Question: What is the name of the tenant mentioned in the document?
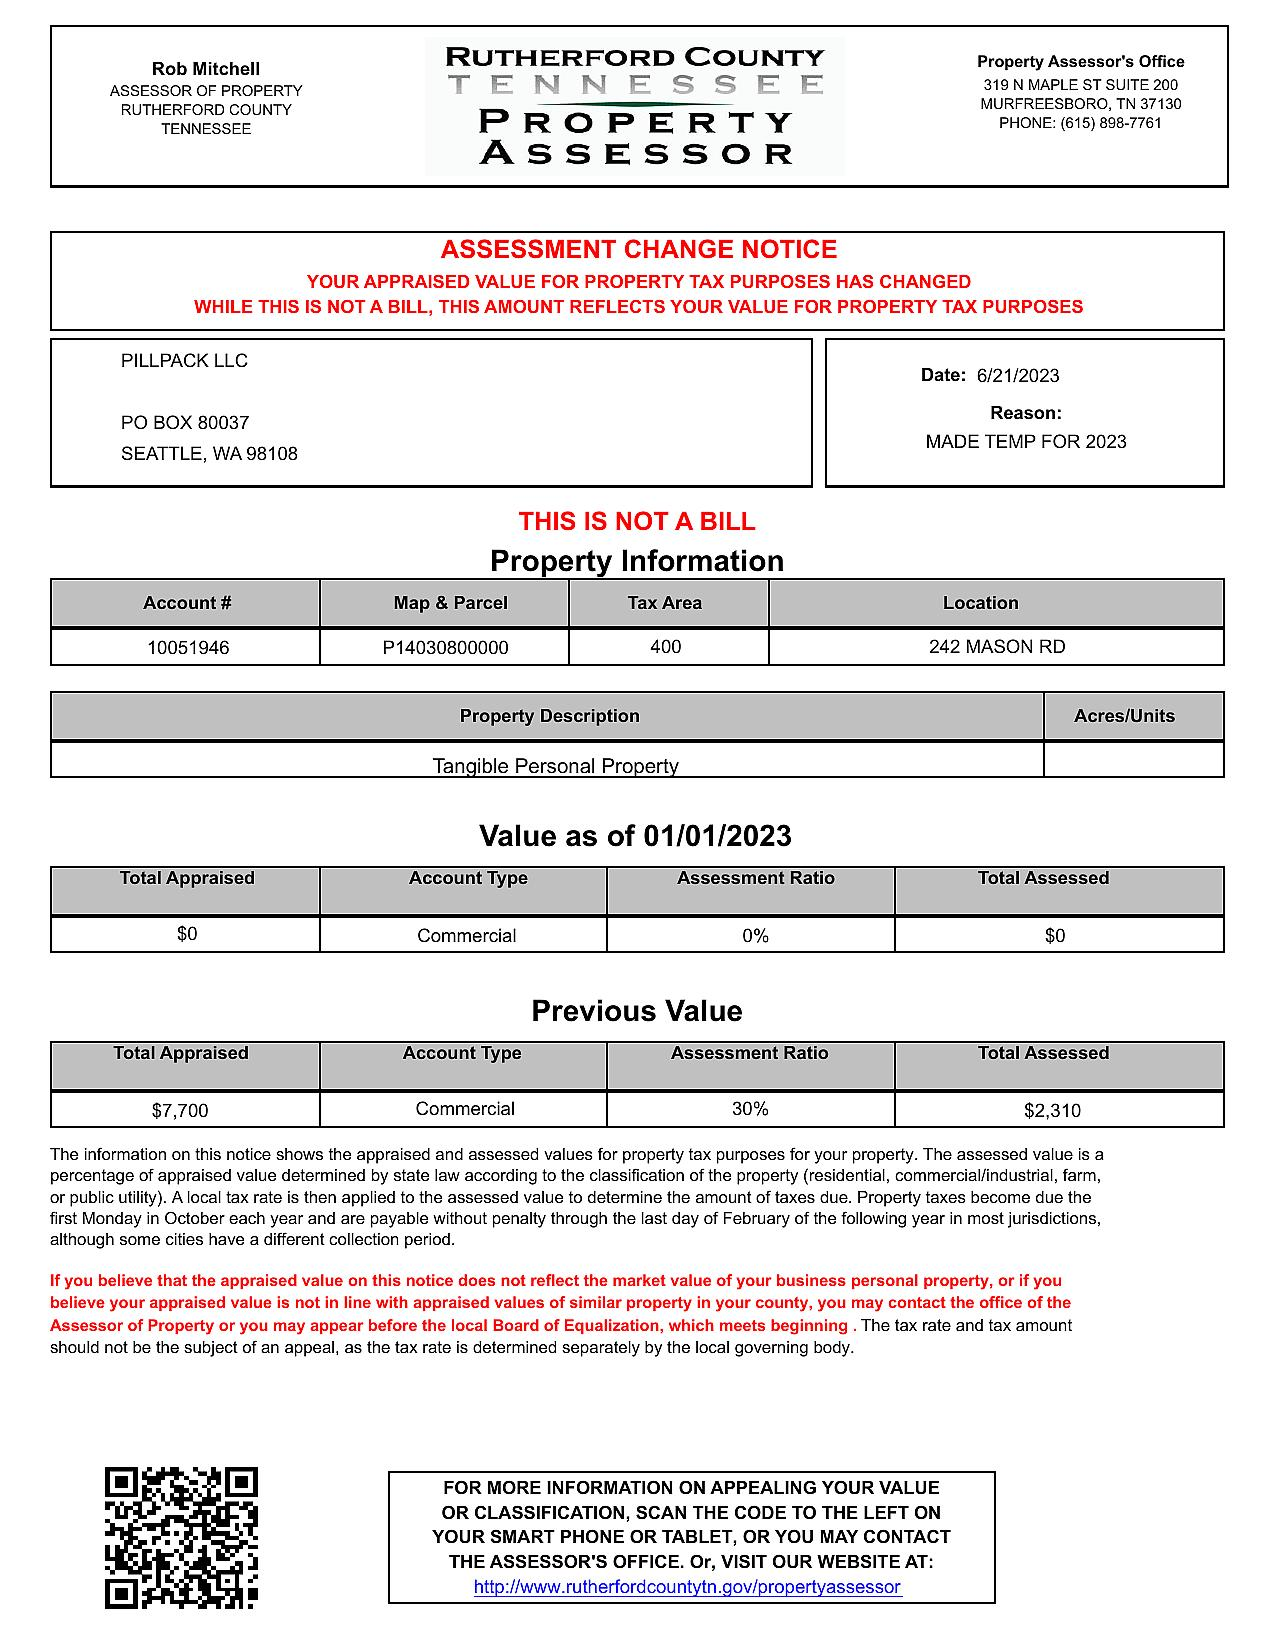
Answer: "PILLPACK LLC"